Question: What was observed in the imaging?
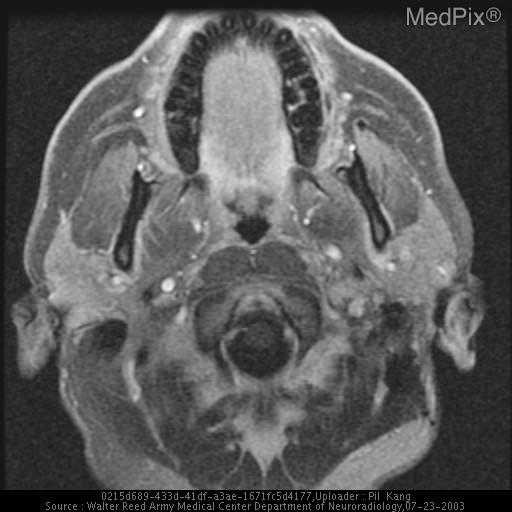
Answer: The imaging shows Multiple MR sequences of the neck demonstrate a lobulated mass at the prior surgical site with intermediate T1 signal, high T2 signal, and enhancement.  Is this recurrence or changes induced by surgery and/or radiation?

Coregistered SPECT/CT images after the administration of In-111-octreotide demonstrates a focus of increased radiotracer uptake at the left neck corresponding to the area in question demonstrated on MR.  This is a recurrence of patient's known paraganglioma. Multiple MR sequences demonstrate a mass-like area at the left suprahyoid neck known to be the patient's prior surgical site for removal of a paraganglioma, demonstrating intermediate T1 signal, high T2 signal, and enhancement.  Is this recurrence or surgical and/or radiation-induced change?.